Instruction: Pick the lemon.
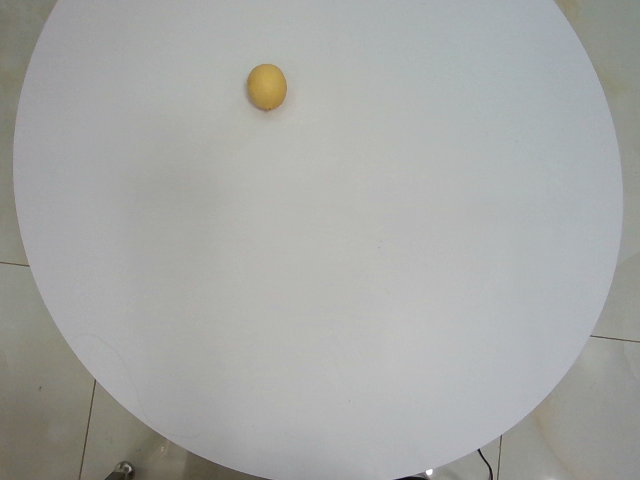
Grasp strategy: vertical